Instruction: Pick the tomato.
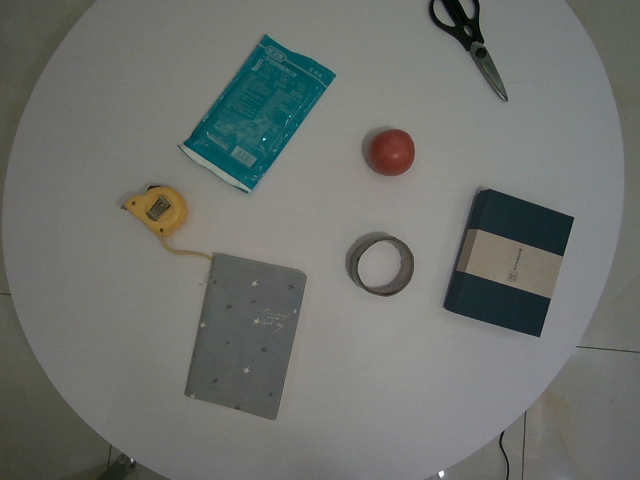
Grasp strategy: vertical